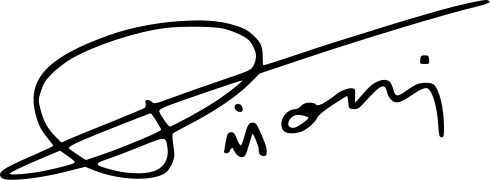
Signature of: didier pironi